Question: What is the filing due date as per the document?
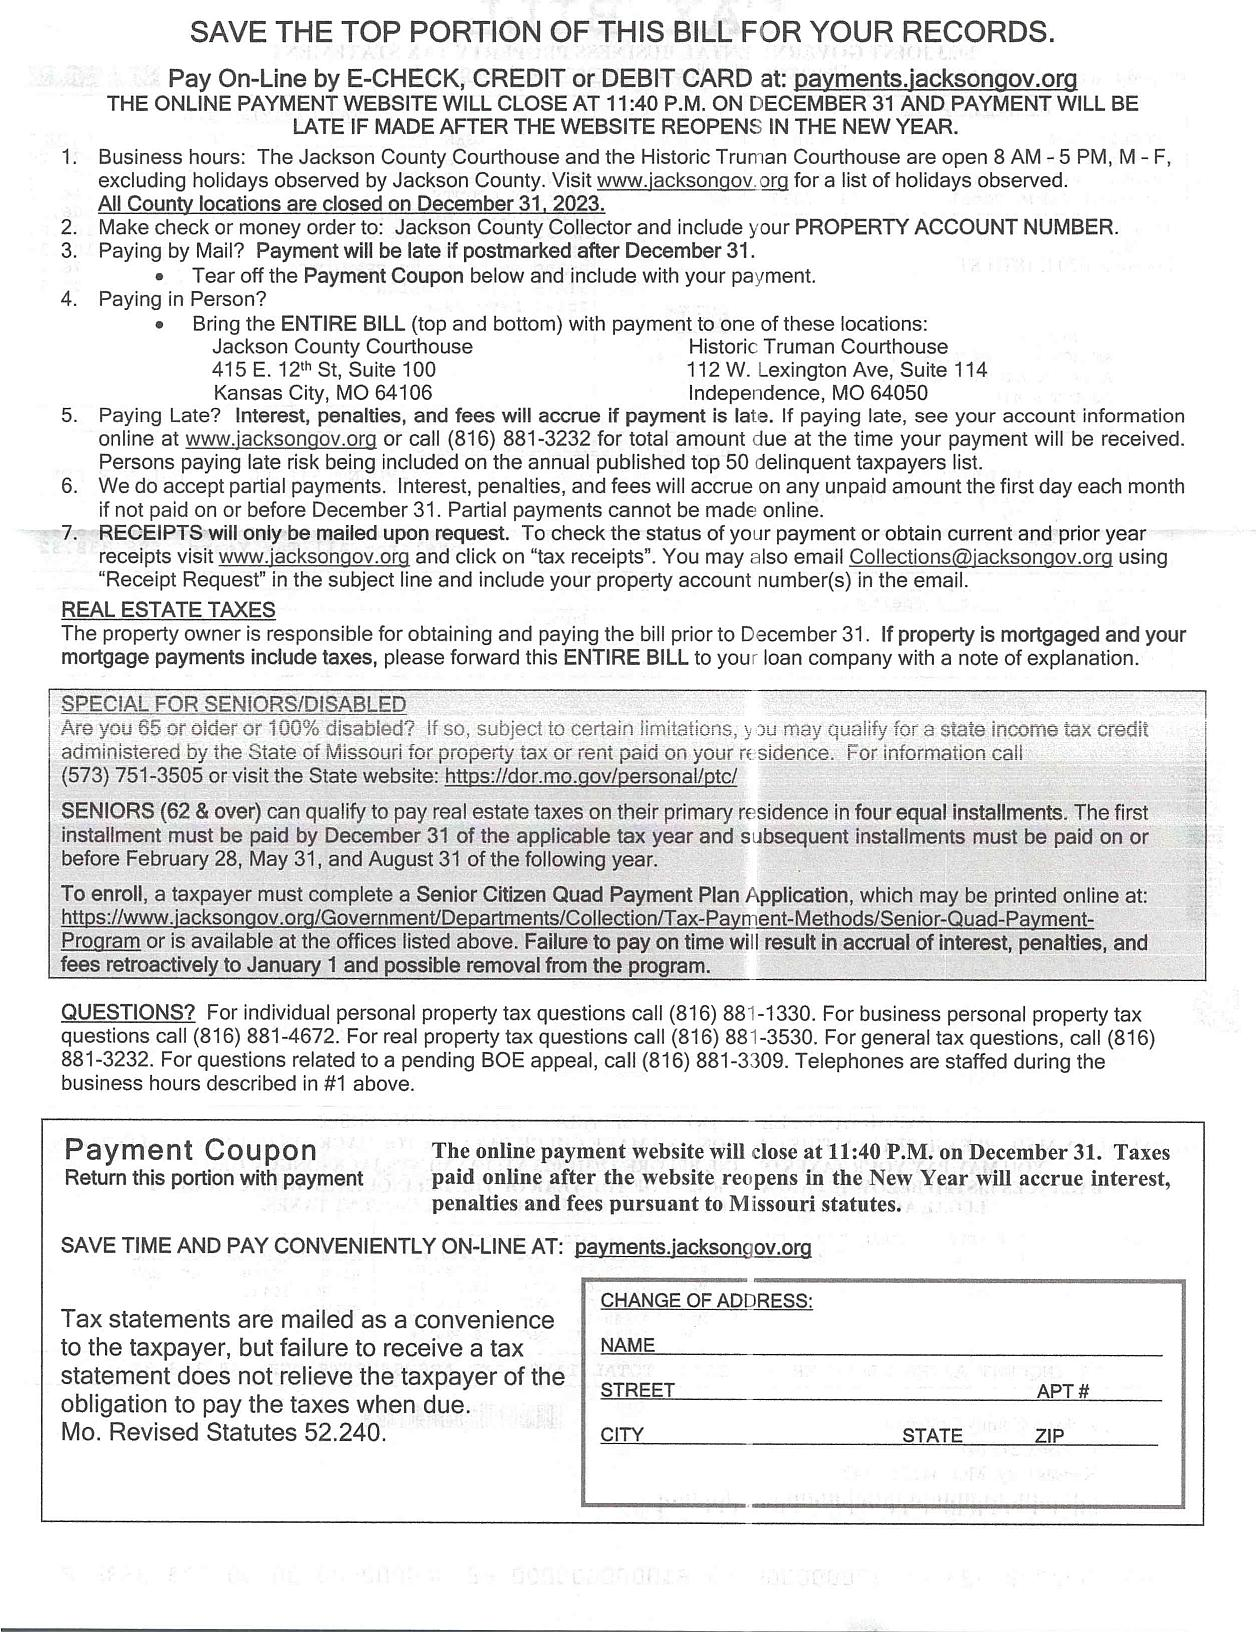
Answer: "31-Dec"